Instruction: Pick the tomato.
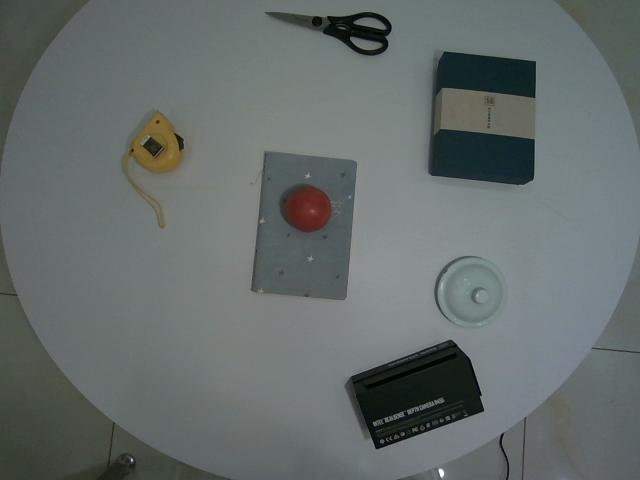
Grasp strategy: vertical